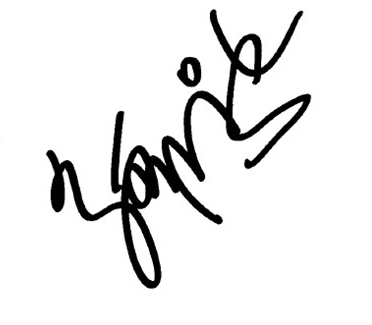
Signature of: milan smrčka